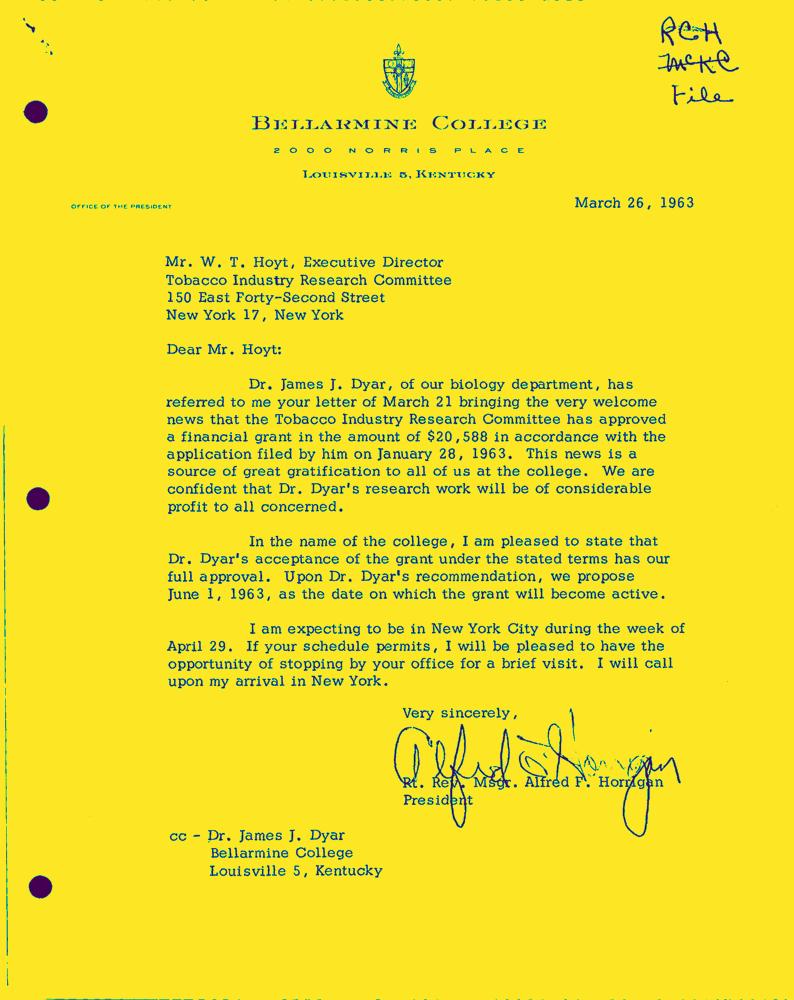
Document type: Letter-Doc